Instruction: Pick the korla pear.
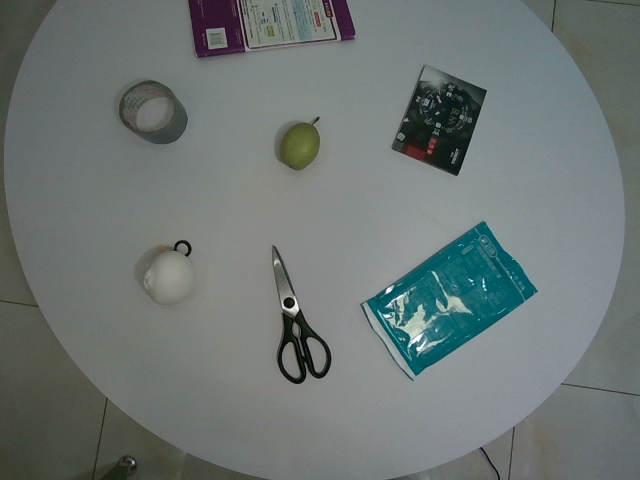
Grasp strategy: vertical